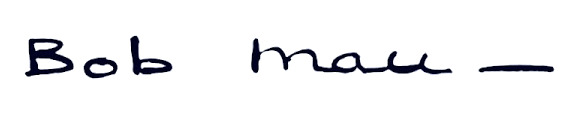
Signature of: bob mau